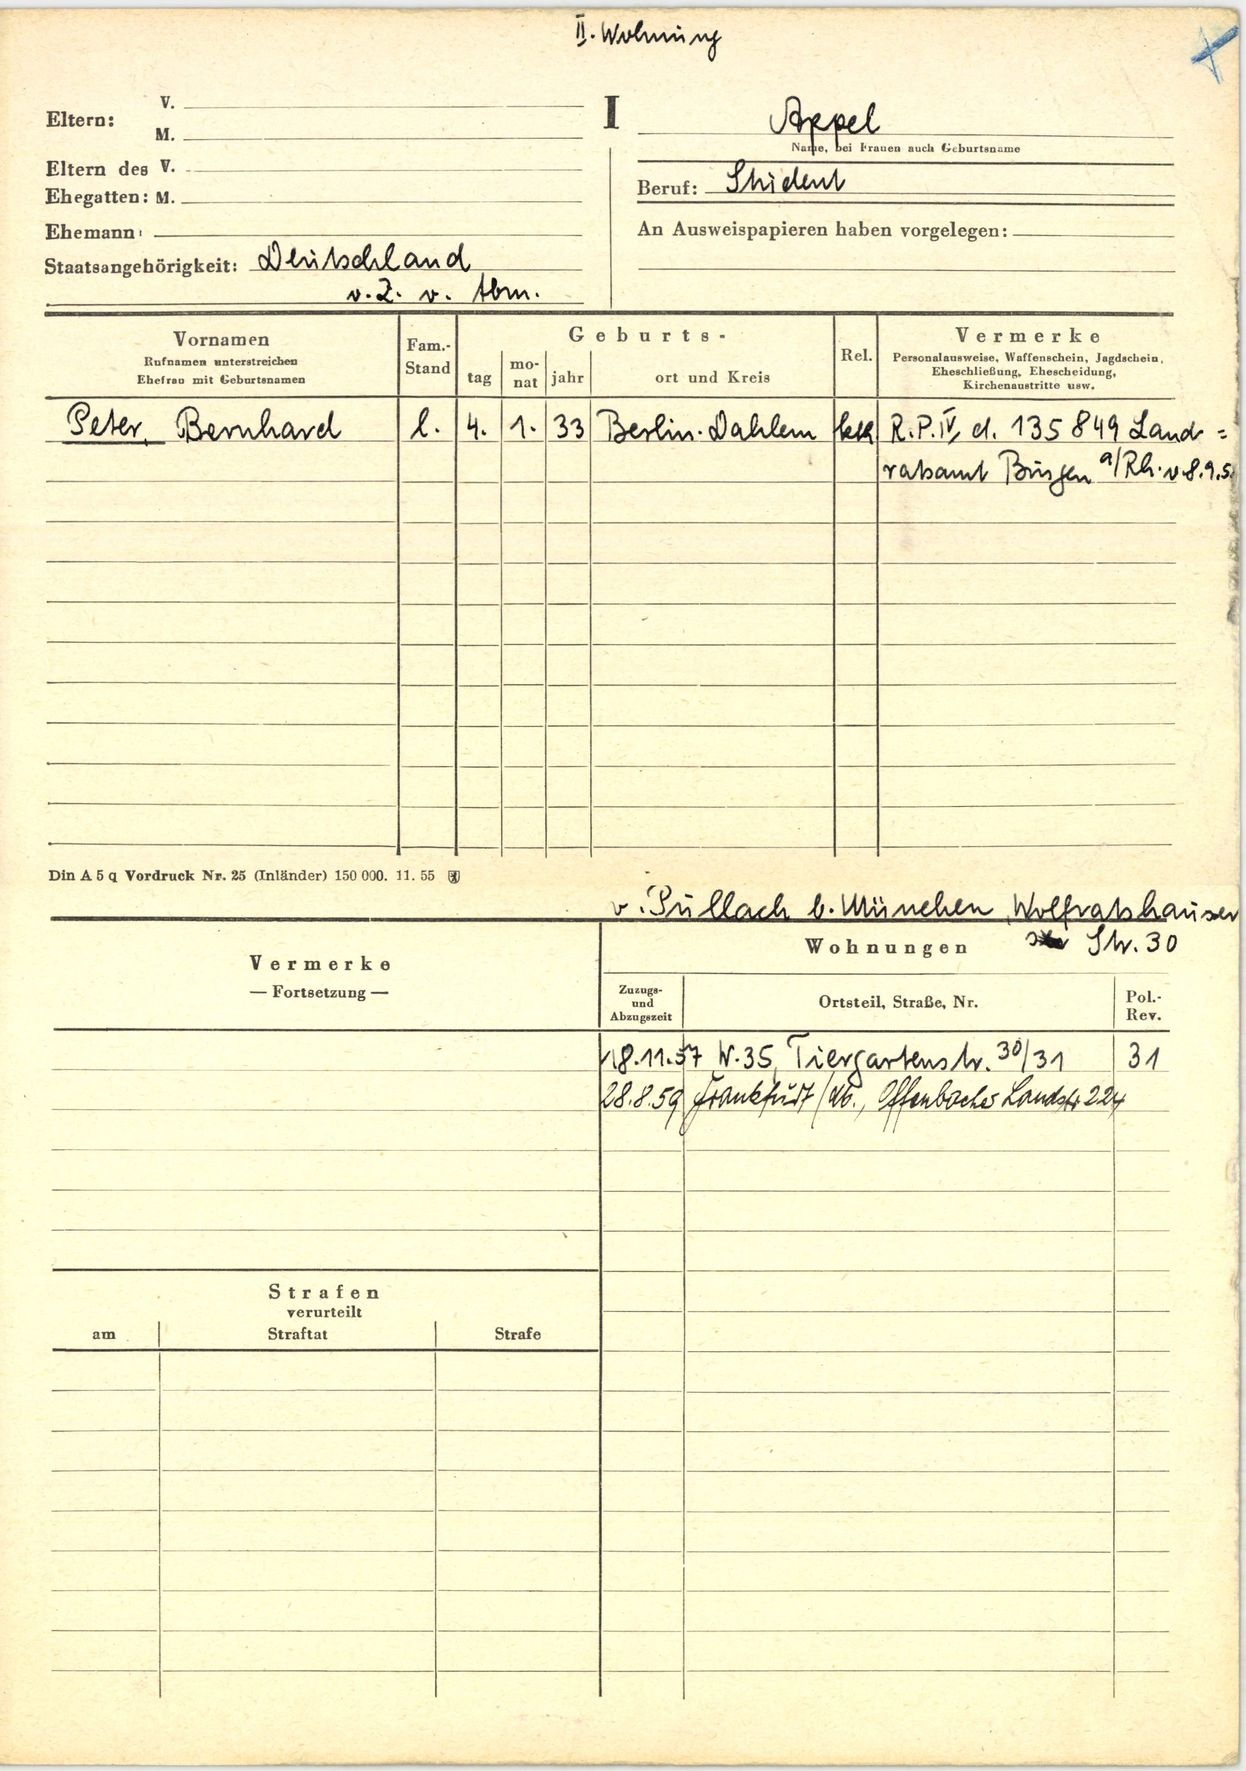
Appel